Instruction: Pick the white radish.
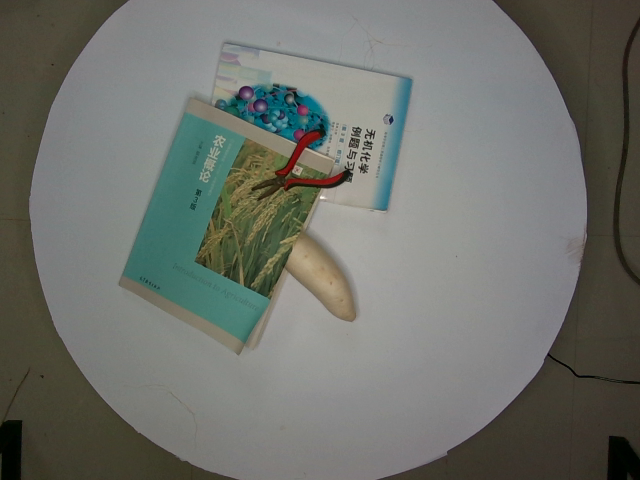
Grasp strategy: vertical